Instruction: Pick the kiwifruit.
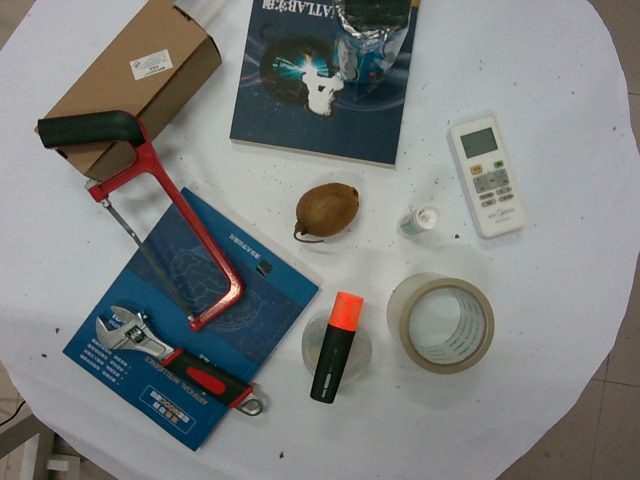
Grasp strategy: vertical